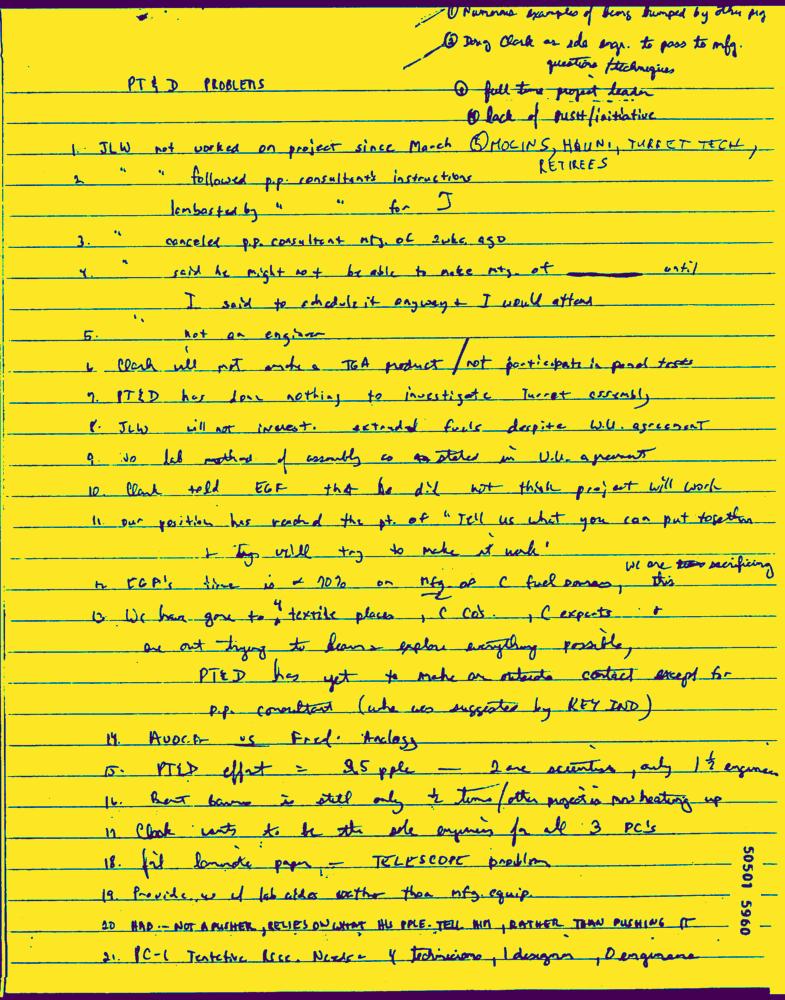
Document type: Hand-Written